Question: What could the diagnosis suggest?
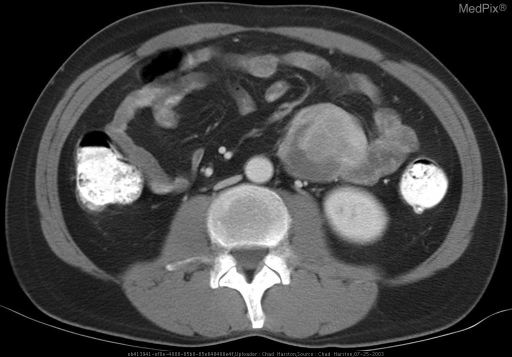
Answer: The possible diagnosis includes Small bowel adenocarcinoma, carcinoid, lymphoma, sarcoma or metastasis..